Question: In what way does the history help explain the case?
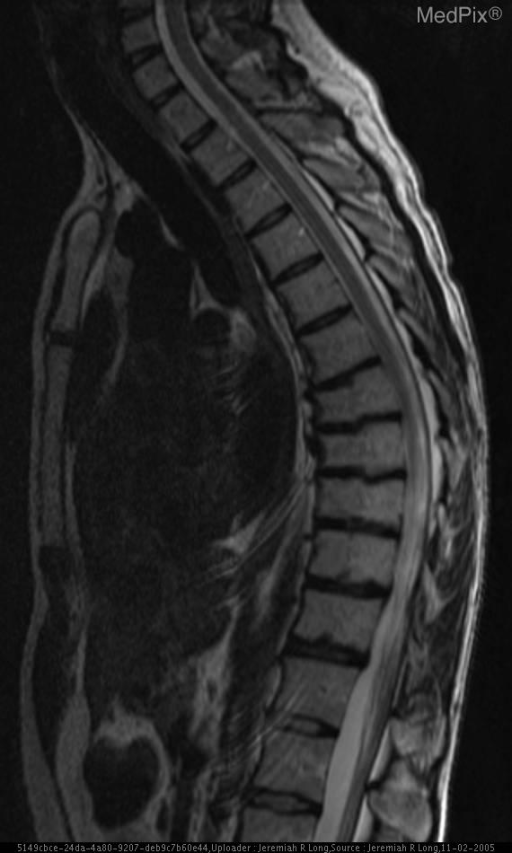
Answer: The patient's history of 27 year old man with back pain. is key in understanding the case.